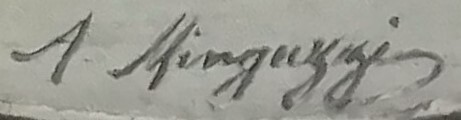
Signature of: armando minguzzi